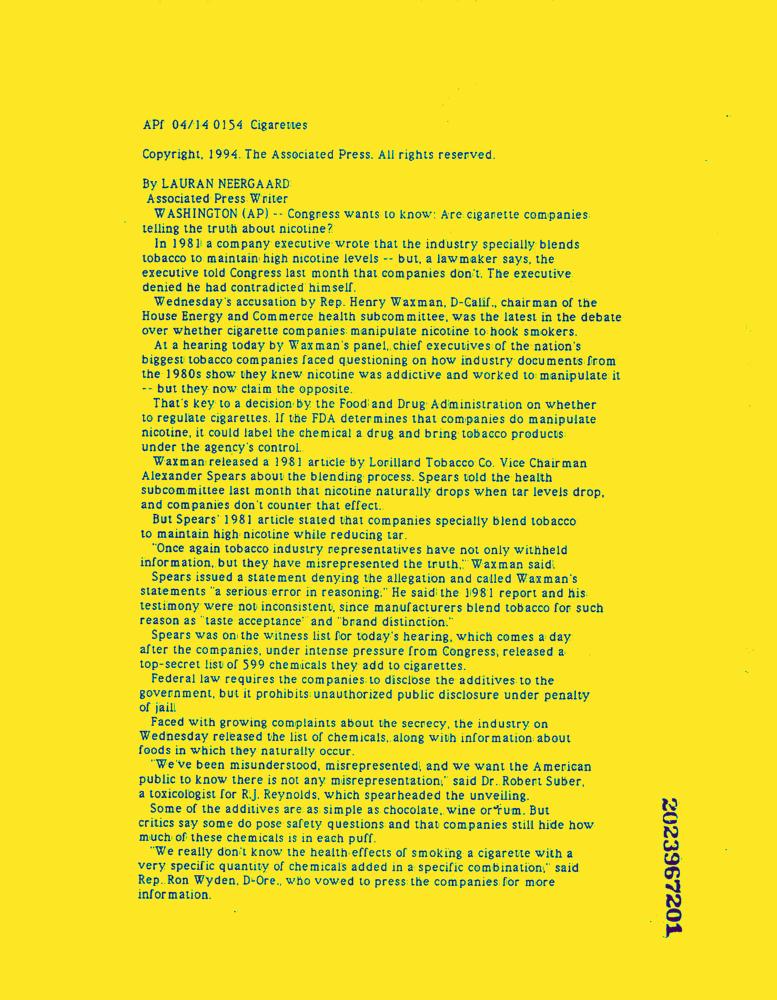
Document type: News-Article